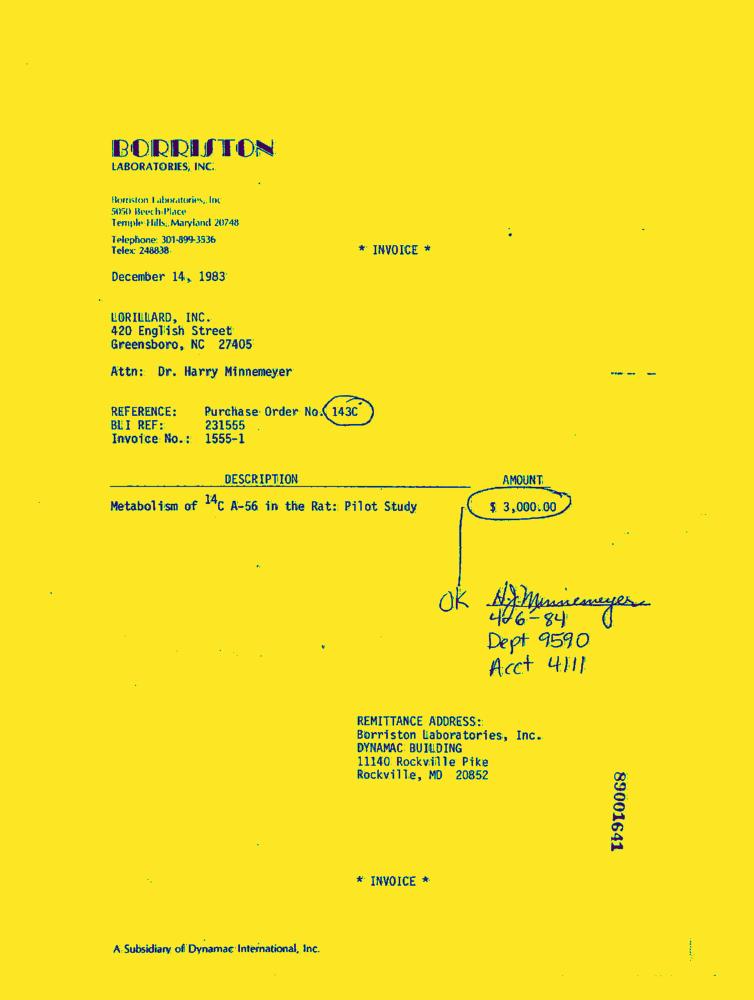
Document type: Invoice-Doc